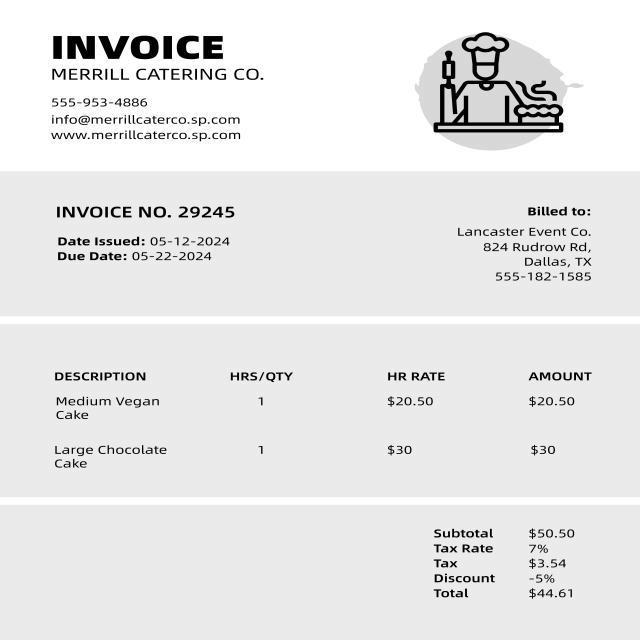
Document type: Invoice